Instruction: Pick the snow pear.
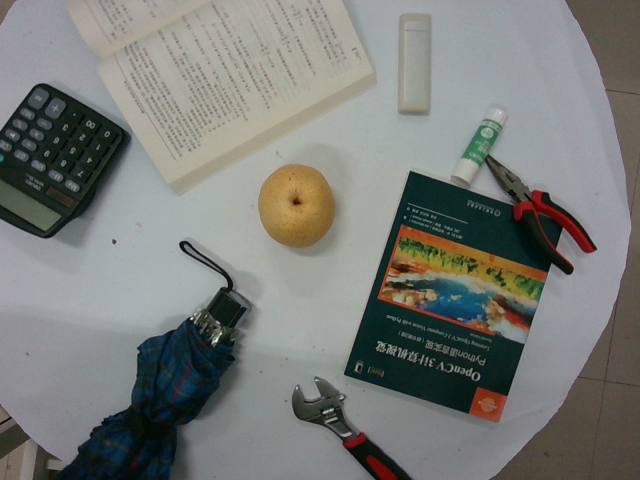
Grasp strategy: vertical